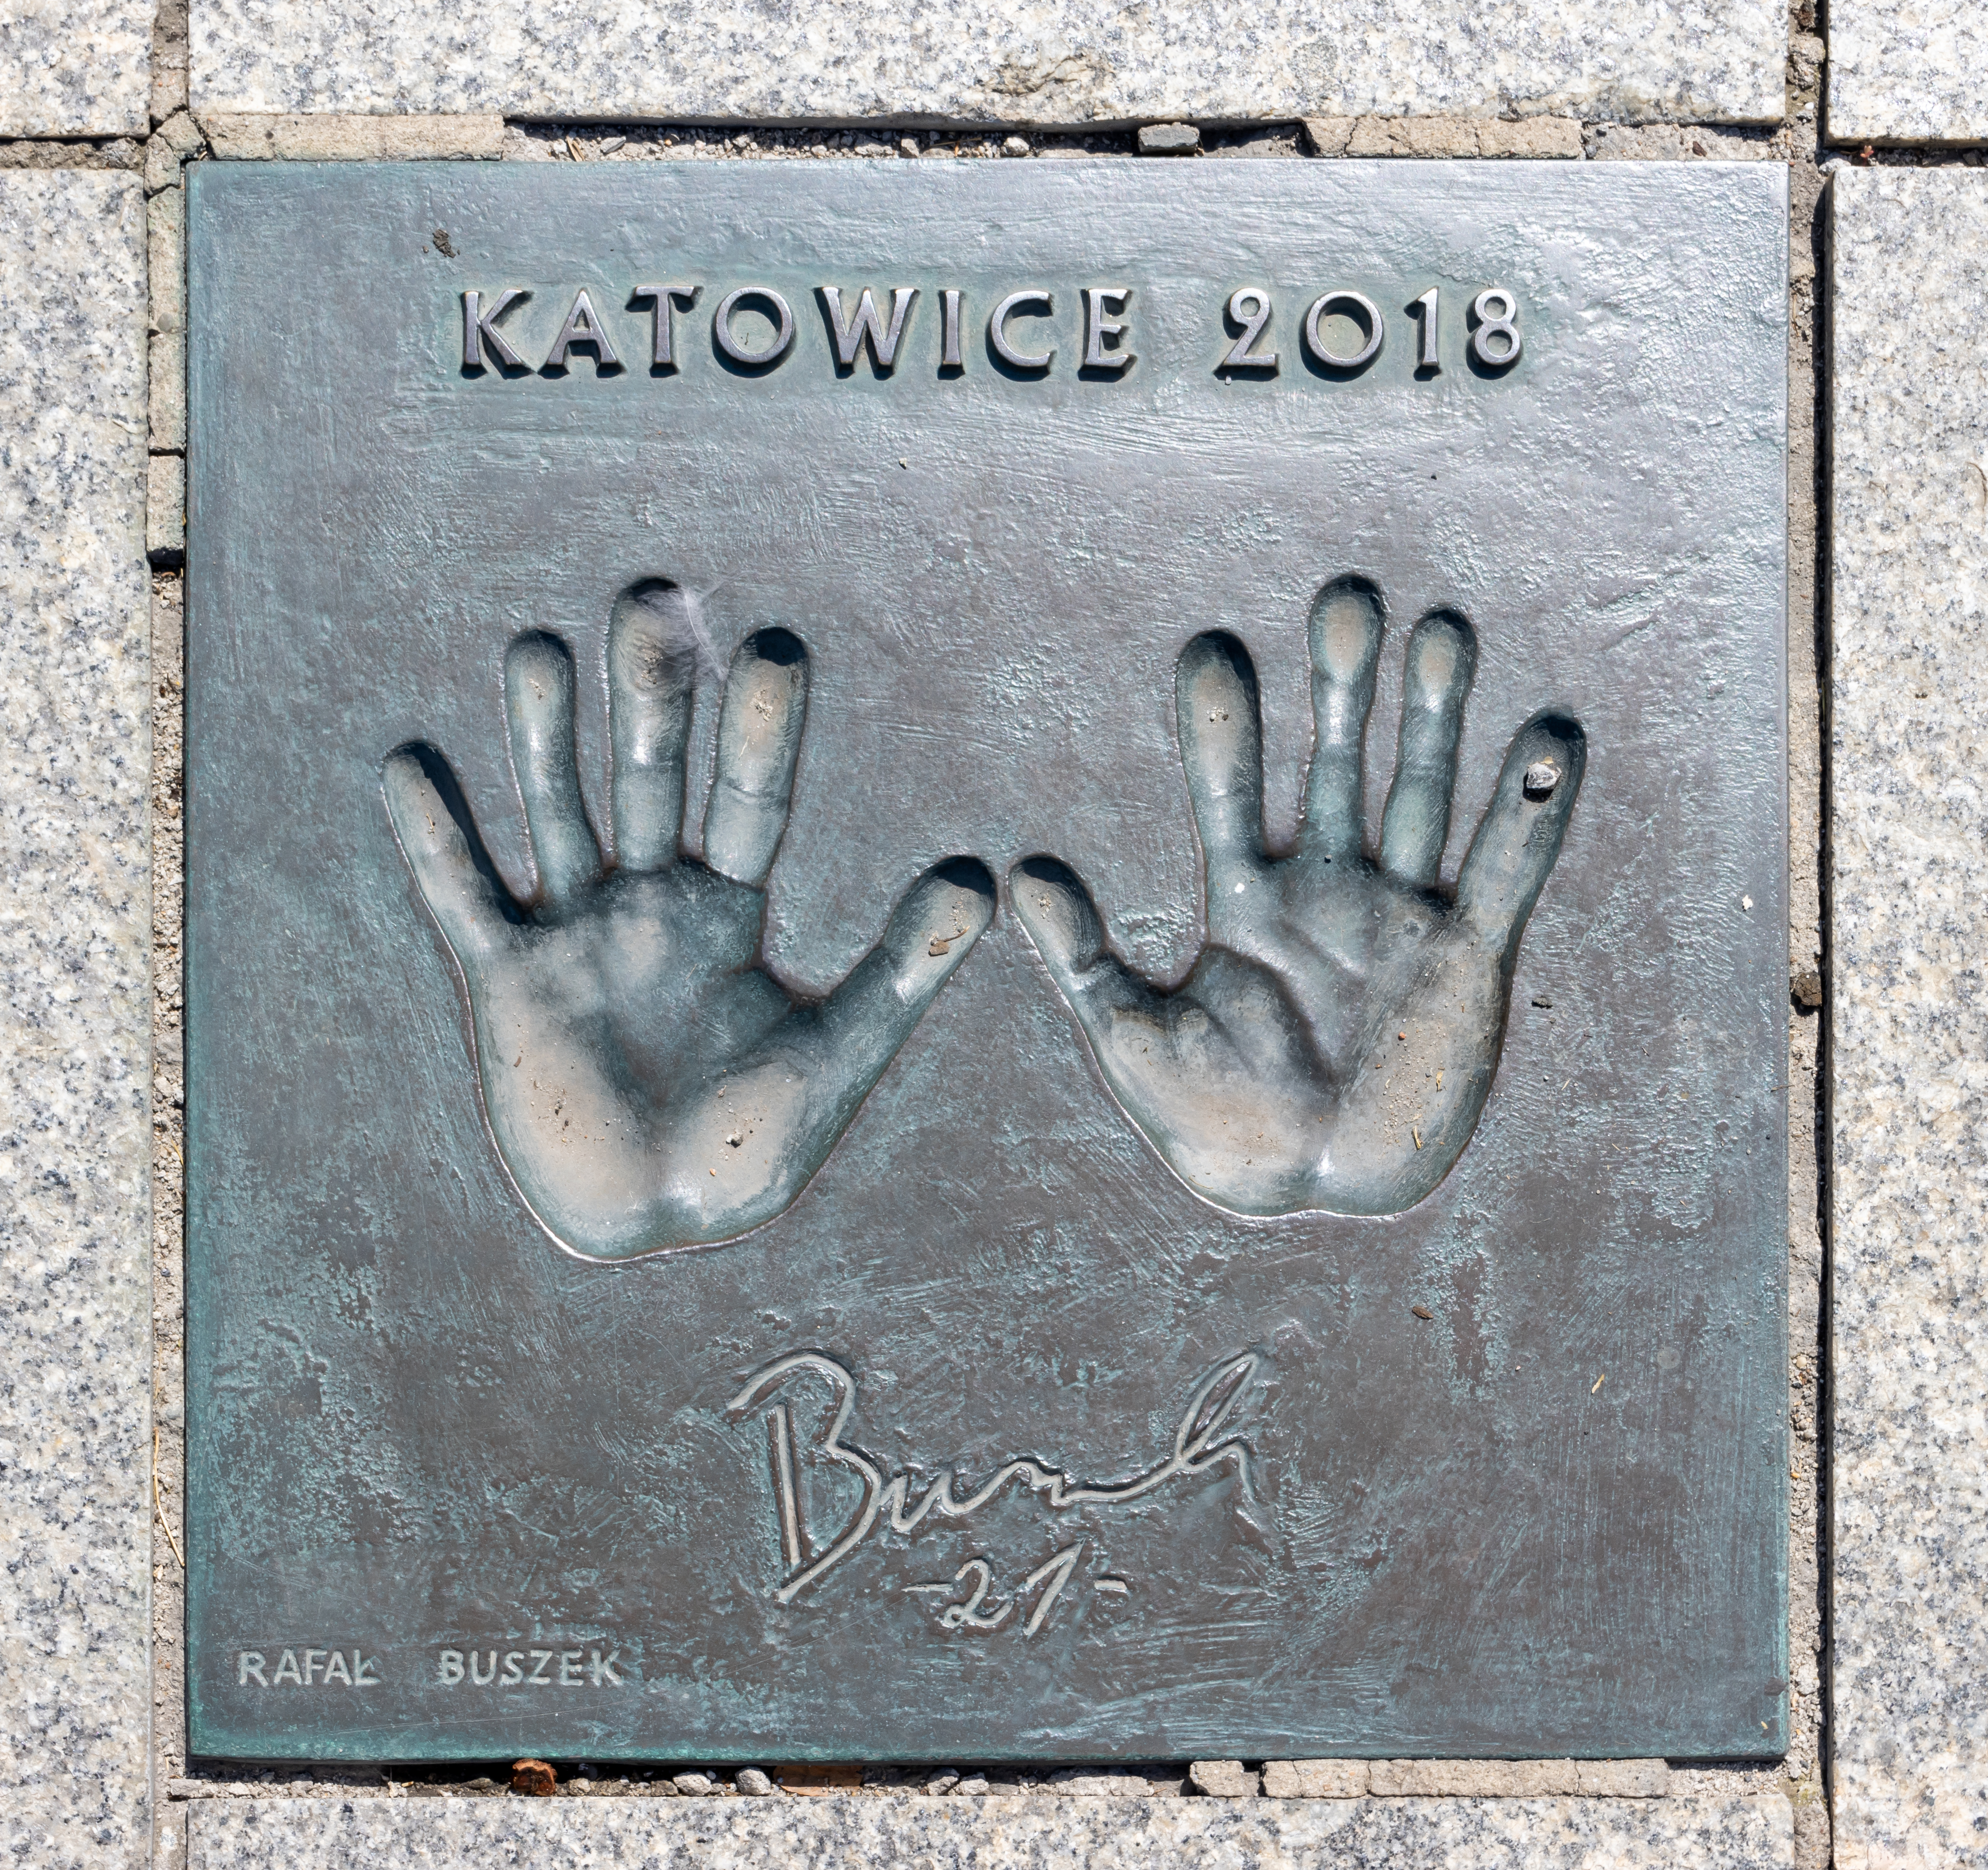
Signature of: rafał buszek